Question: What could the diagnosis suggest?
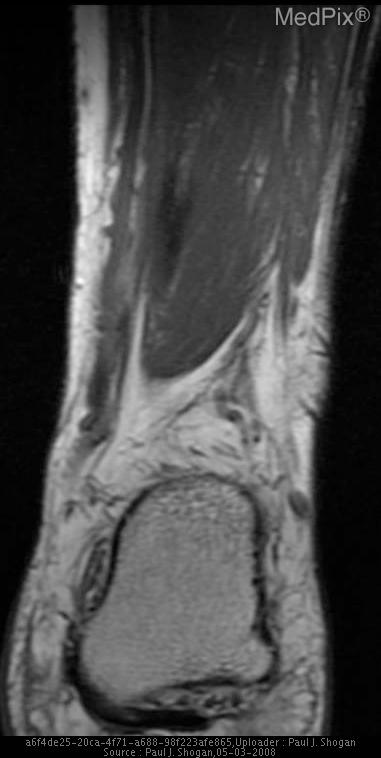
Answer: The possible diagnosis includes Achilles Tendonitis
Partial Achilles tendon tear
Gout
Neoplasms of the Achilles tendon.
Achilles’-Tendon Xanthoma.